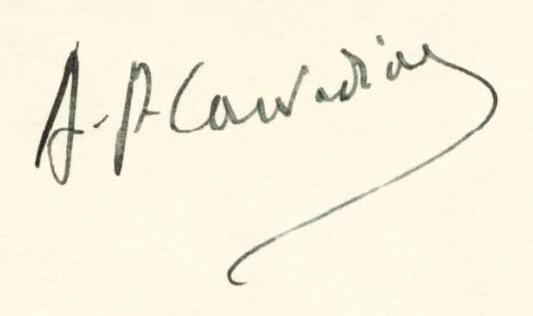
Signature of: alexander polycleitos cawadias